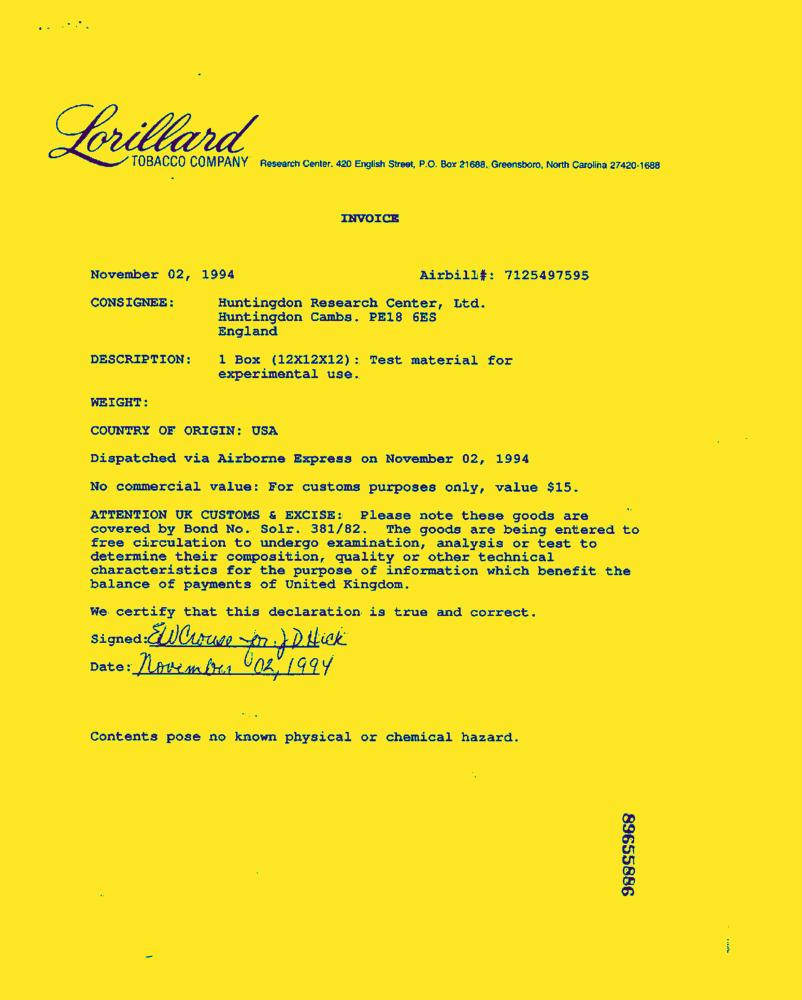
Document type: Invoice-Doc